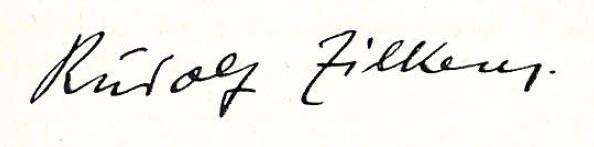
Signature of: rudolf zilkens